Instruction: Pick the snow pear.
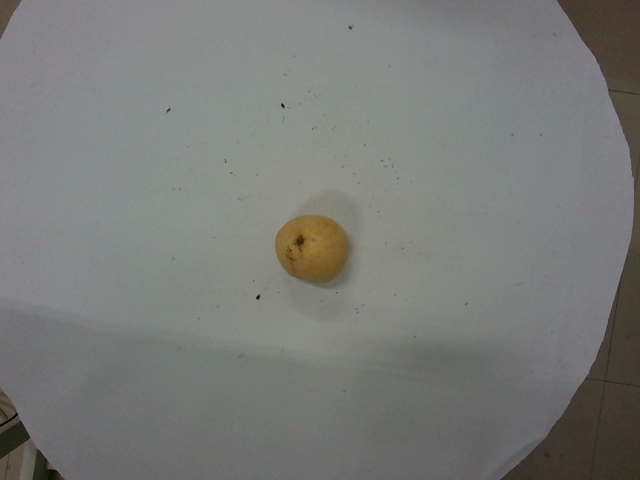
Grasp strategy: vertical